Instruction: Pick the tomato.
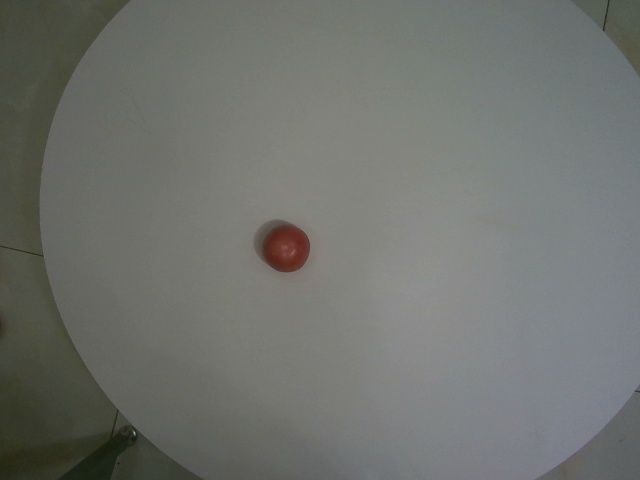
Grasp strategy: vertical